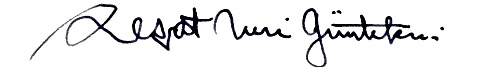
Signature of: reşat nuri güntekin